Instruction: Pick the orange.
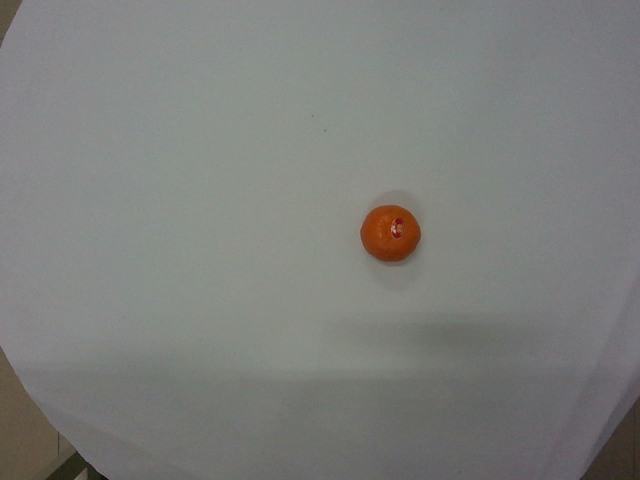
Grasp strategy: vertical